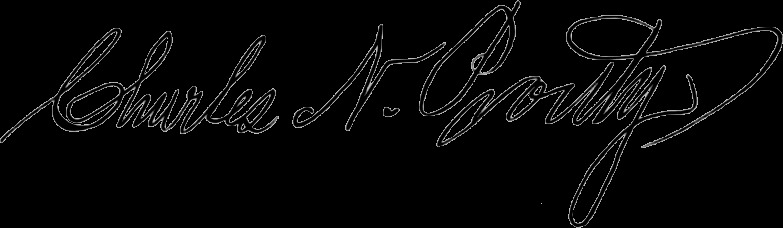
Signature of: charles n prouty